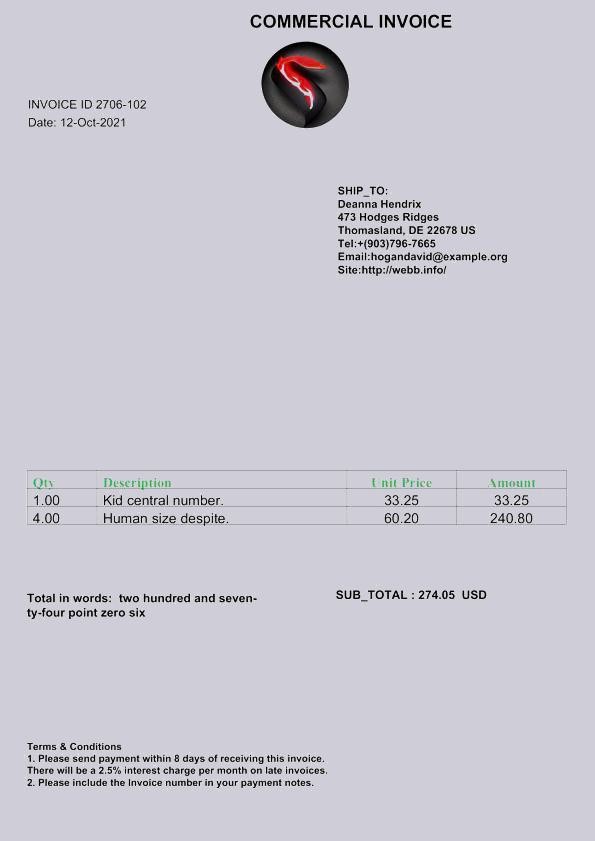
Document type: Invoice